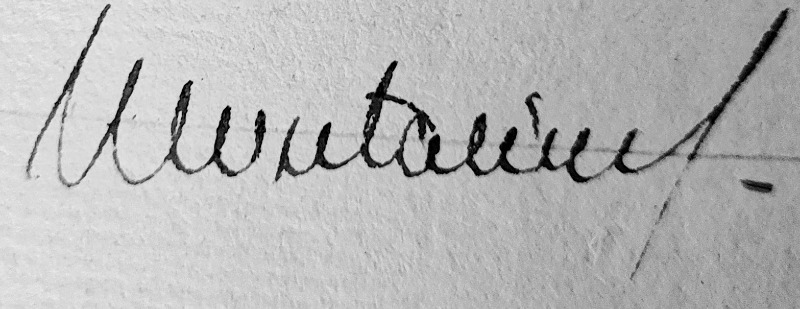
Signature of: jean pierre count of montalivet 0